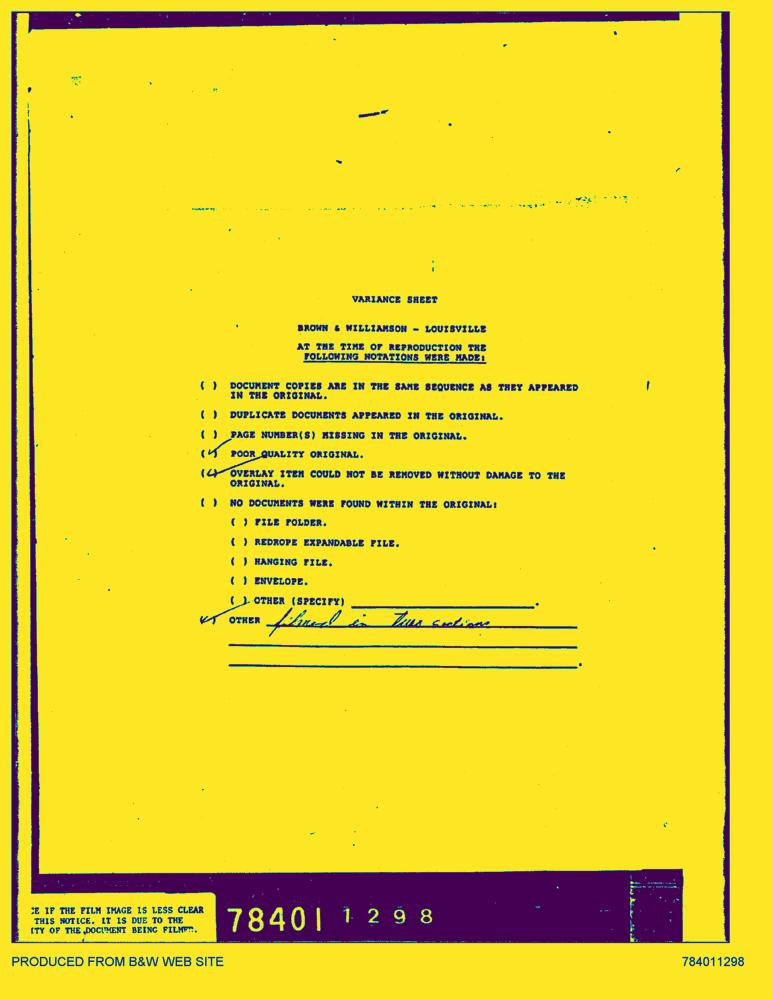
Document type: AD